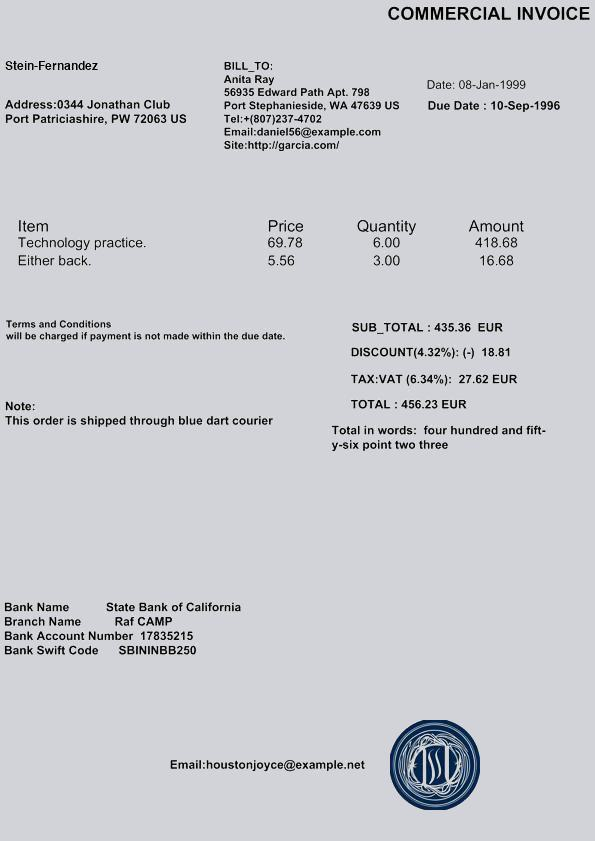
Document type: Invoice